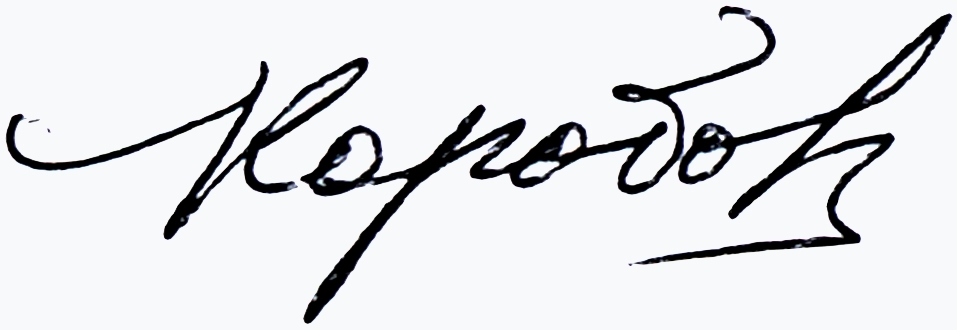
Signature of: mikhail korobov